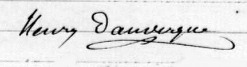
Signature of: henry dauvergne